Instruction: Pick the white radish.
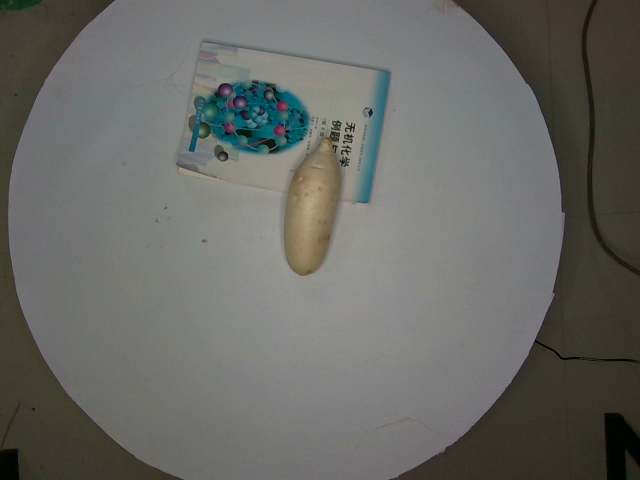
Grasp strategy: vertical